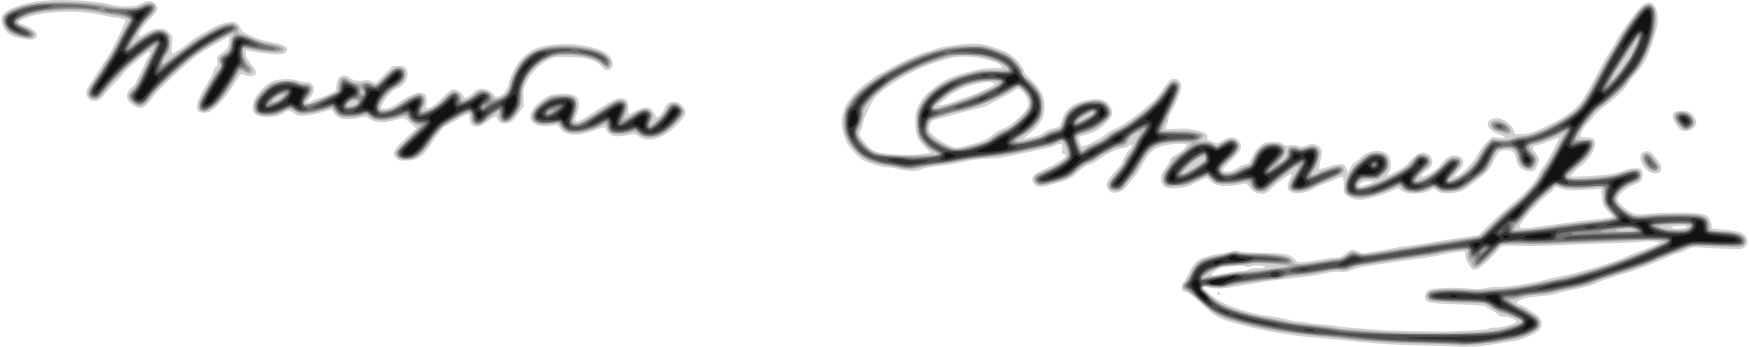
Signature of: władysław ostaszewski